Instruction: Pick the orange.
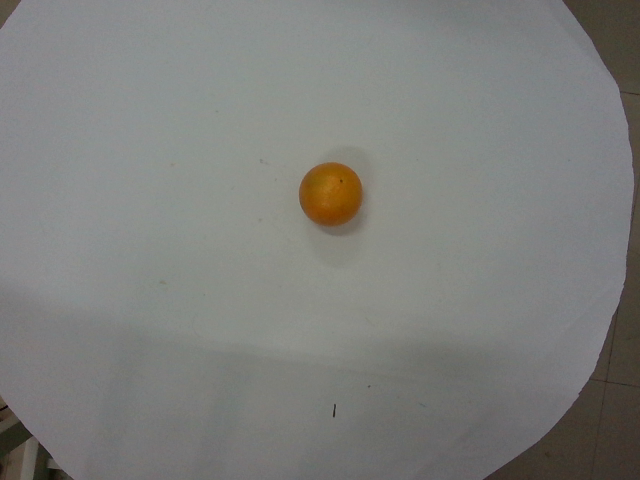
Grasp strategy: vertical